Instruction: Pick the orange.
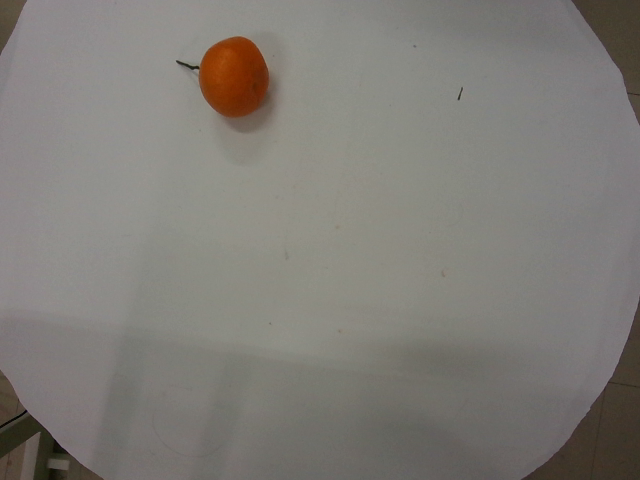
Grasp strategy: vertical